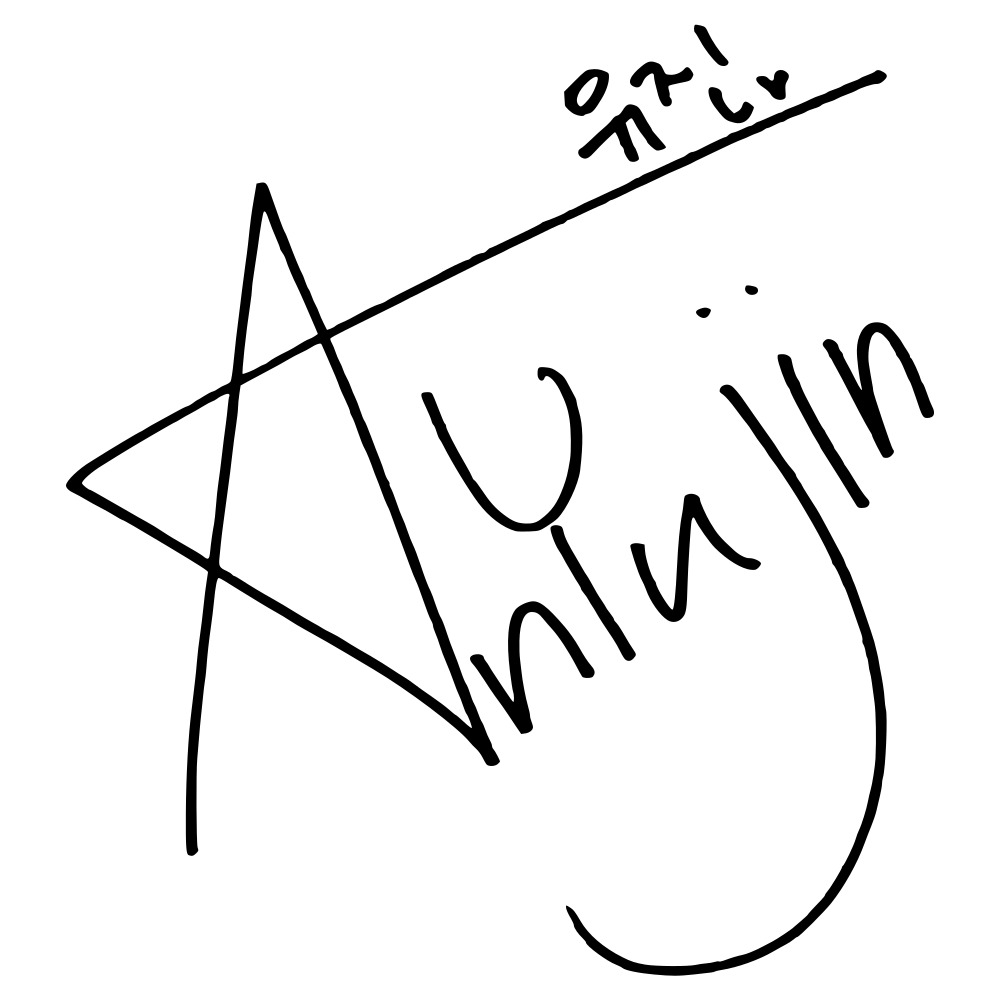
Signature of: an yu jin